Question: Talk about the condition:
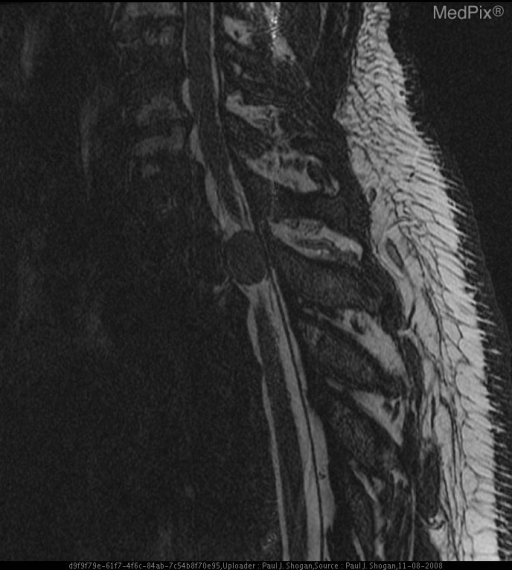
Answer: The disease is discussed as: Meningiomas account for approximately of 25% of all spinal tumors.  The peak incidence is in the fifth and sixth decades, with more than 80% occurring in women.  Ninety percent of spinal meningiomas are intradural, whereas 5% are extradural lesions.  The majority occur in the thoracic spine (80%), followed by cervical spine (15%).  The lumbar spine is an uncommon location.  Most occur lateral to the spinal cord.

Spinal meningiomas are slow-growing neoplasms, and complete tumor removal is achieved in the vast majority of patients.  Less than 10% experience tumor recurrence.  Aggressive tumors and malignant degeneration are rare.

MR scans clearly depict meningioma extension and relationship to the spinal cord.  Most meningiomas are isointense with the spinal cord on T1 weighted images, and may have a slightly higher signal intensity on T2 weighted sequences.  Moderate homogeneous enhancement is visualized following contrast administration.  Most spinal meningiomas have a broad-based dural attachment, and a dural “tail” is sometimes seen.  Occasionally, densely calcified meningiomas are hypointense and show minimal contrast enhancement.